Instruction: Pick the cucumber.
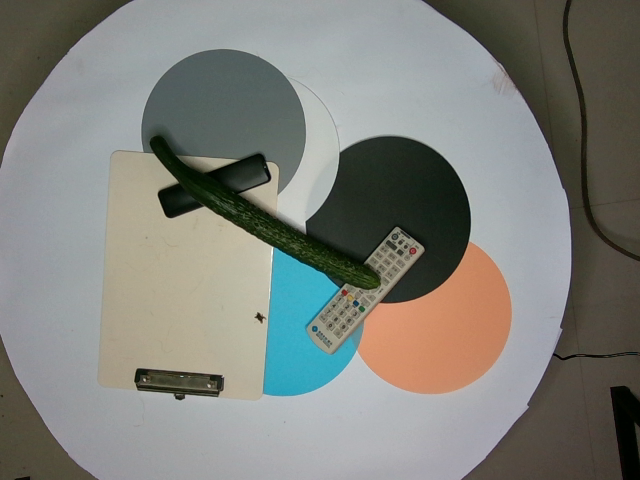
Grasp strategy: vertical